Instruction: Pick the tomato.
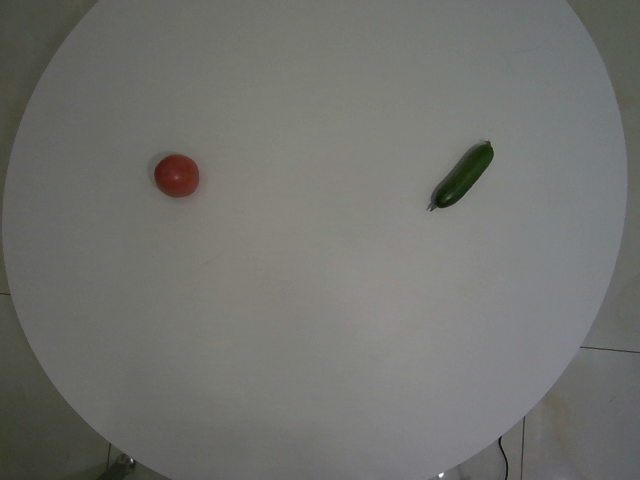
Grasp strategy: vertical